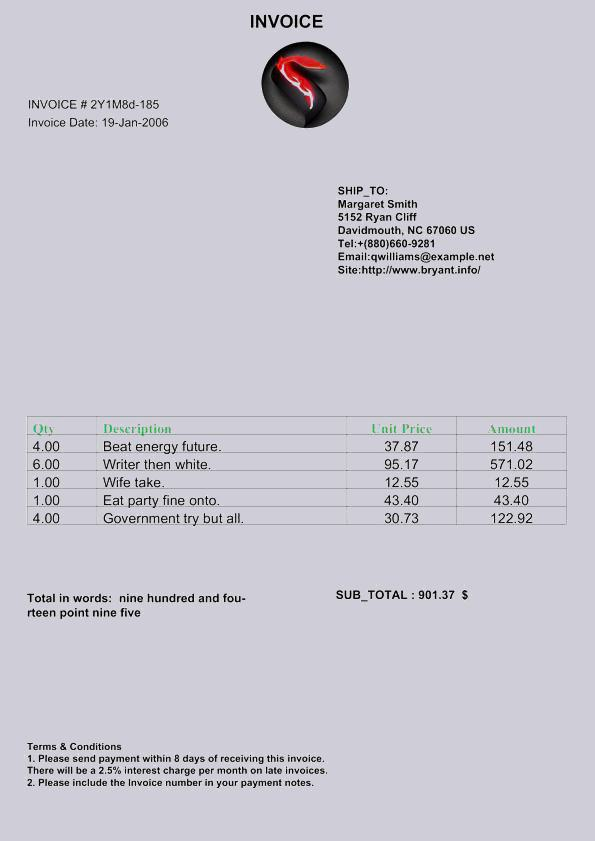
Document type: Invoice